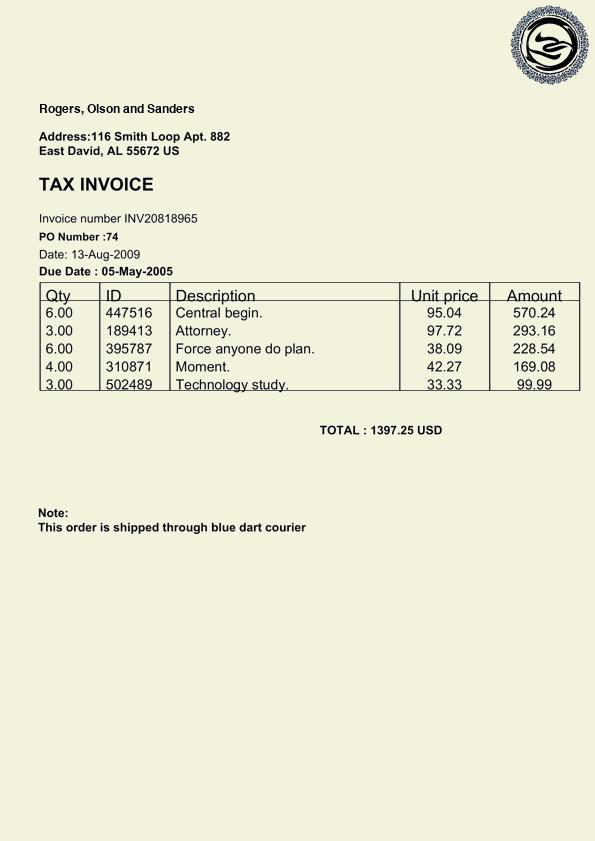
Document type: Invoice